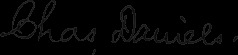
Signature of: charles daniels